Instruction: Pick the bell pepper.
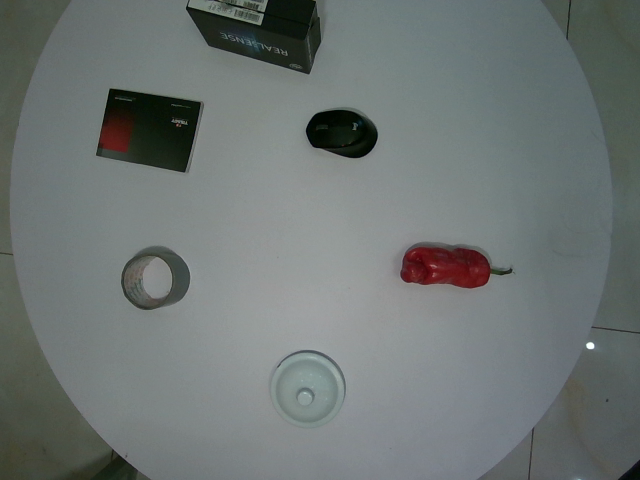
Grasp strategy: vertical